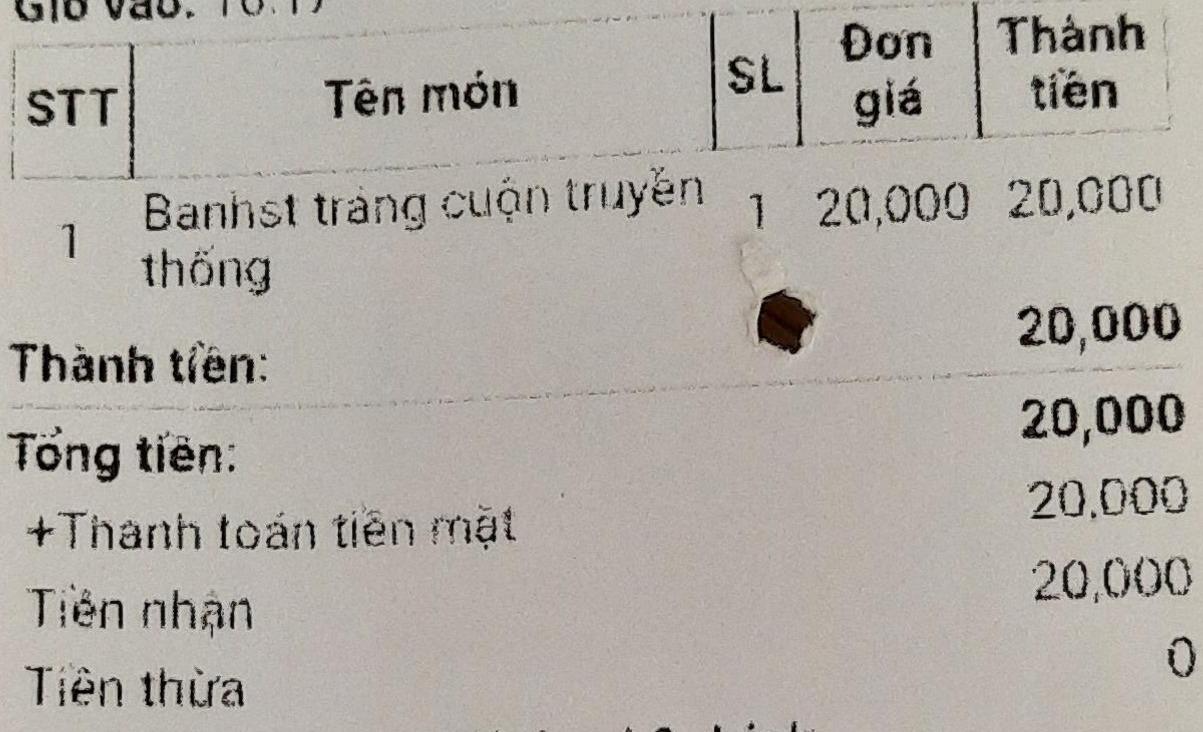
<table>
<tr>
<th>STT</th>
<th>Tên món</th>
<th>SL</th>
<th>Đơn giá</th>
<th>Thành tiền</th>
</tr>
<tr>
<td>1</td>
<td>Banhst tráng cuộn truyền thống</td>
<td>1</td>
<td>20,000</td>
<td>20,000</td>
</tr>
</table>

Thành tiền: 20,000
Tổng tiền: 20,000
+Thanh toán tiền mặt 20,000
Tiền nhận 20,000
Tiền thừa 0